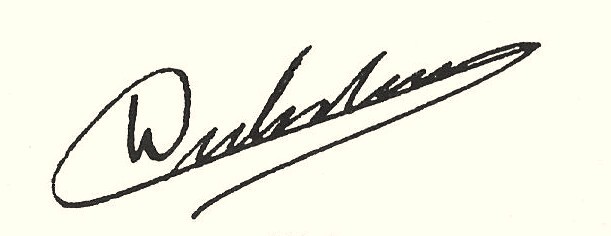
Signature of: hubert dubedout